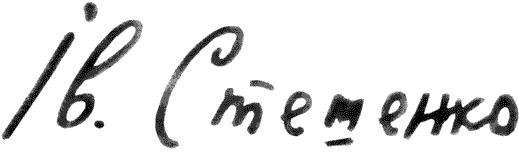
Signature of: ivan steshenko